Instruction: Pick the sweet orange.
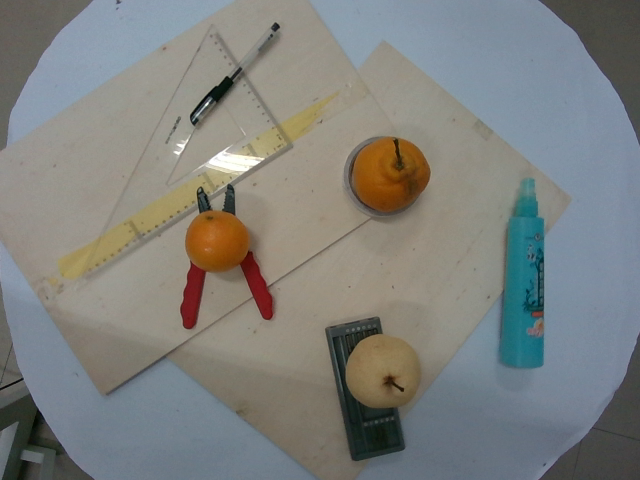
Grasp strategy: vertical